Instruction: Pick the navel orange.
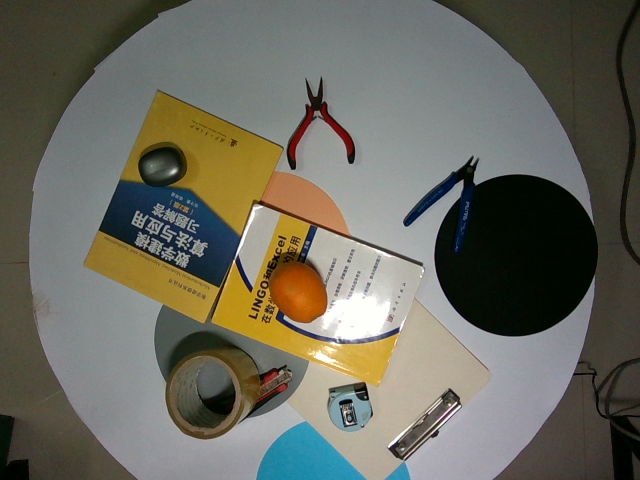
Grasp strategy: vertical